Question: Explain the disease:
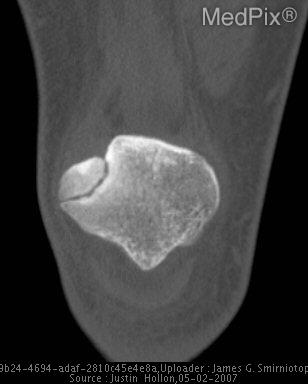
Answer: The disease is discussed as: Name: Multipartite Patella

Subclassifications: Tripartite, Bipartite

Demographics: 2% incidence.  9:1 Male-to-female ratio.  Unilateral in 57%.

Common Locations: 75% superolateral (Saupe classification type 3)

Radiology: Well-defined radiolucent line coursing across typically superolateral corner with smooth, well-corticated margins.

99mTc bone scan would show increased uptake.
But high scintigraphic uptake is a frequent finding in both symptomatic and asymptomatic bipartite patella.

Comments: Typically asymptomatic, incidental finding.  Should not be confused with a patellar fracture.

Ossification occurs between ages 2-6 years.
23% of children have >1 ossification center.
Typically merge, but un-united in 2% of people.